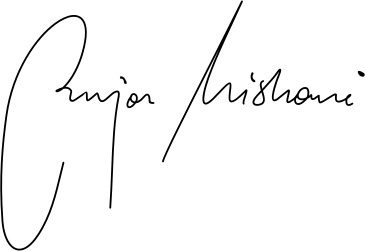
Signature of: bujar nishani